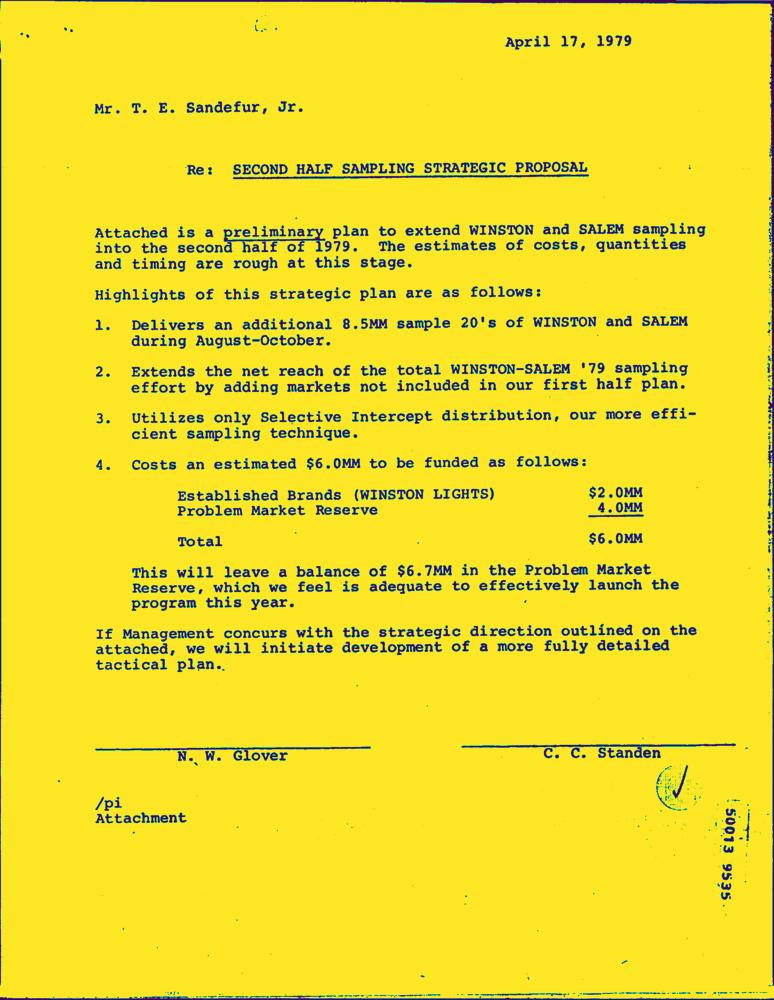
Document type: Letter-Doc